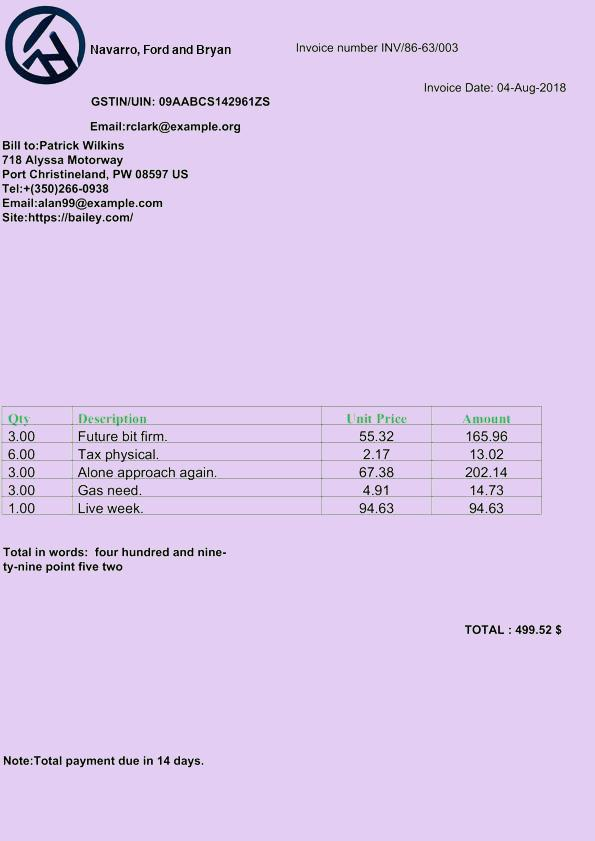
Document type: Invoice